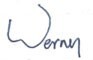
Signature of: e werner reschke